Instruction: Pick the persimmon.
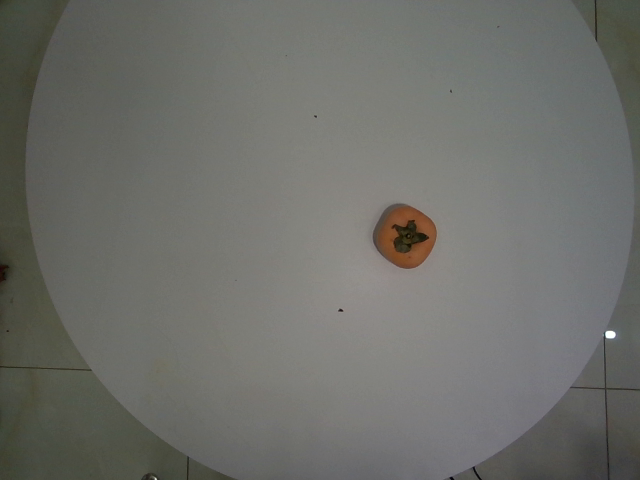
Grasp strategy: vertical